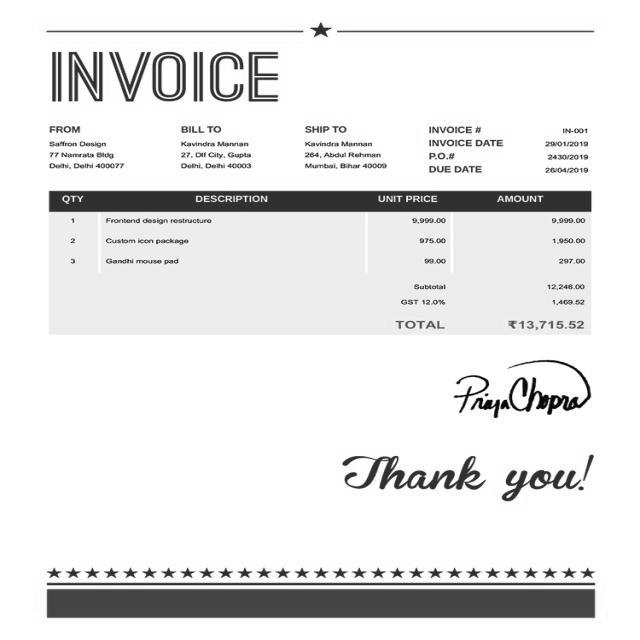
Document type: Invoice